Question: How is the history relevant to the case?
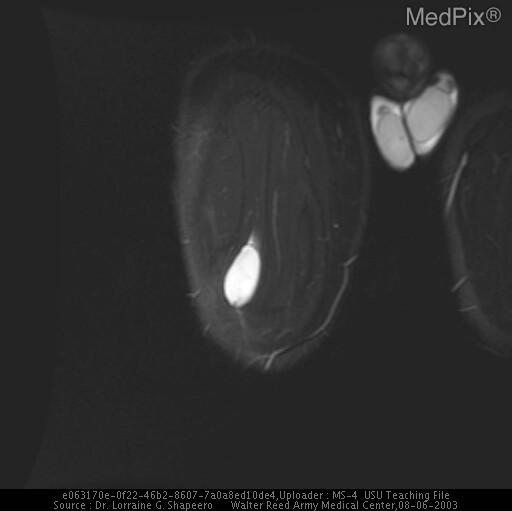
Answer: The patient's history of 34-year-old male with self-palpated slowly growing right thigh mass just above the knee. Mass painful with percussion. is key in understanding the case.